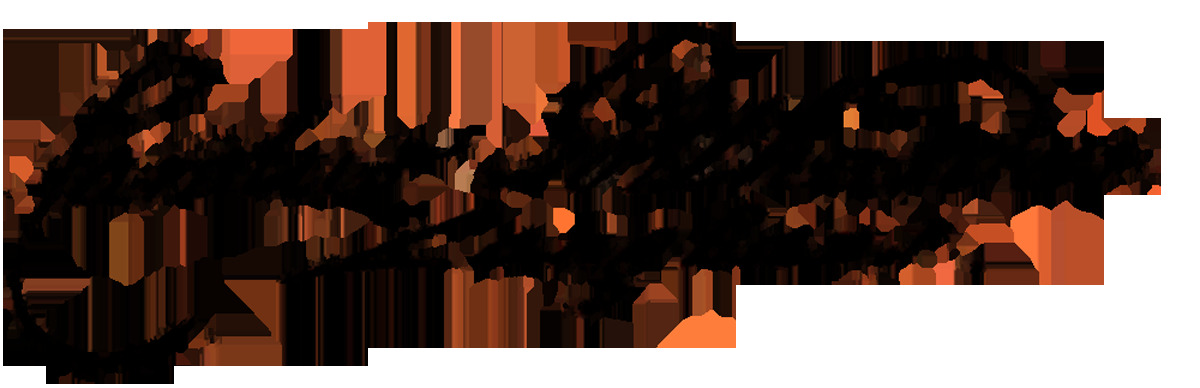
Signature of: carl gotthard langhans